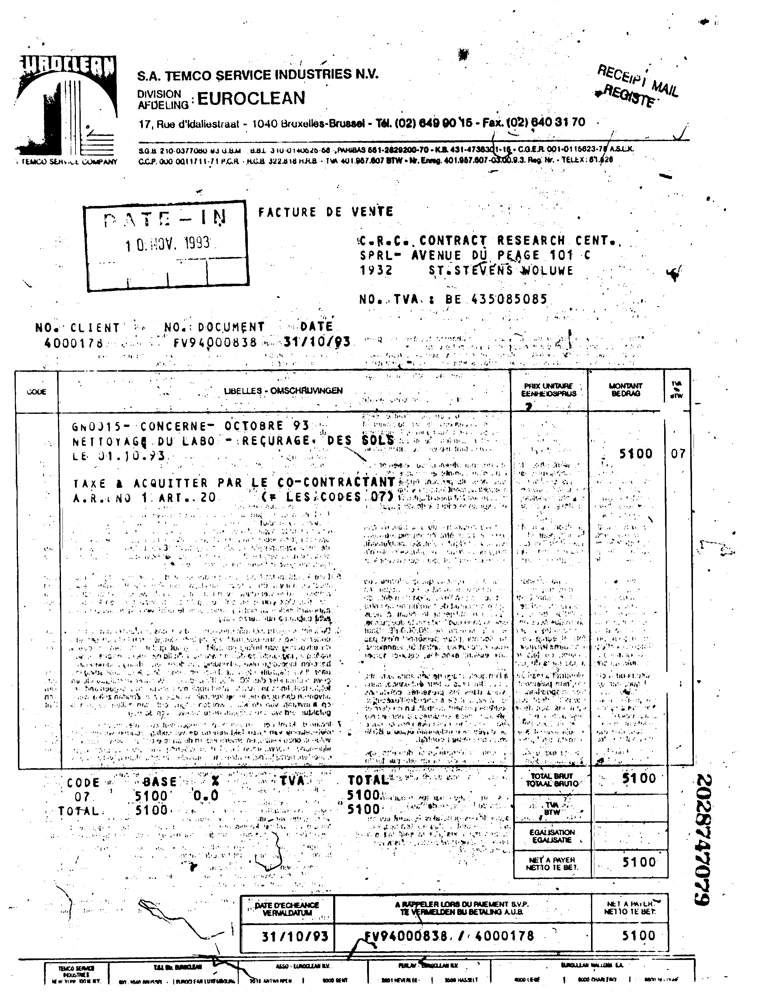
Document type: Invoice